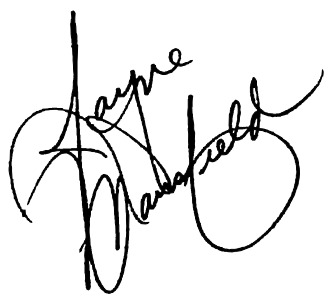
Signature of: jayne mansfield